Question: What might the diagnosis be?
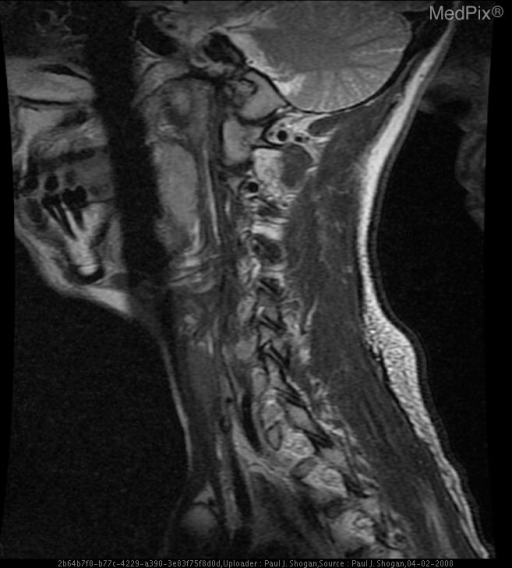
Answer: The possible diagnosis includes Dissection
Racemose Capillary Telangiectasia.